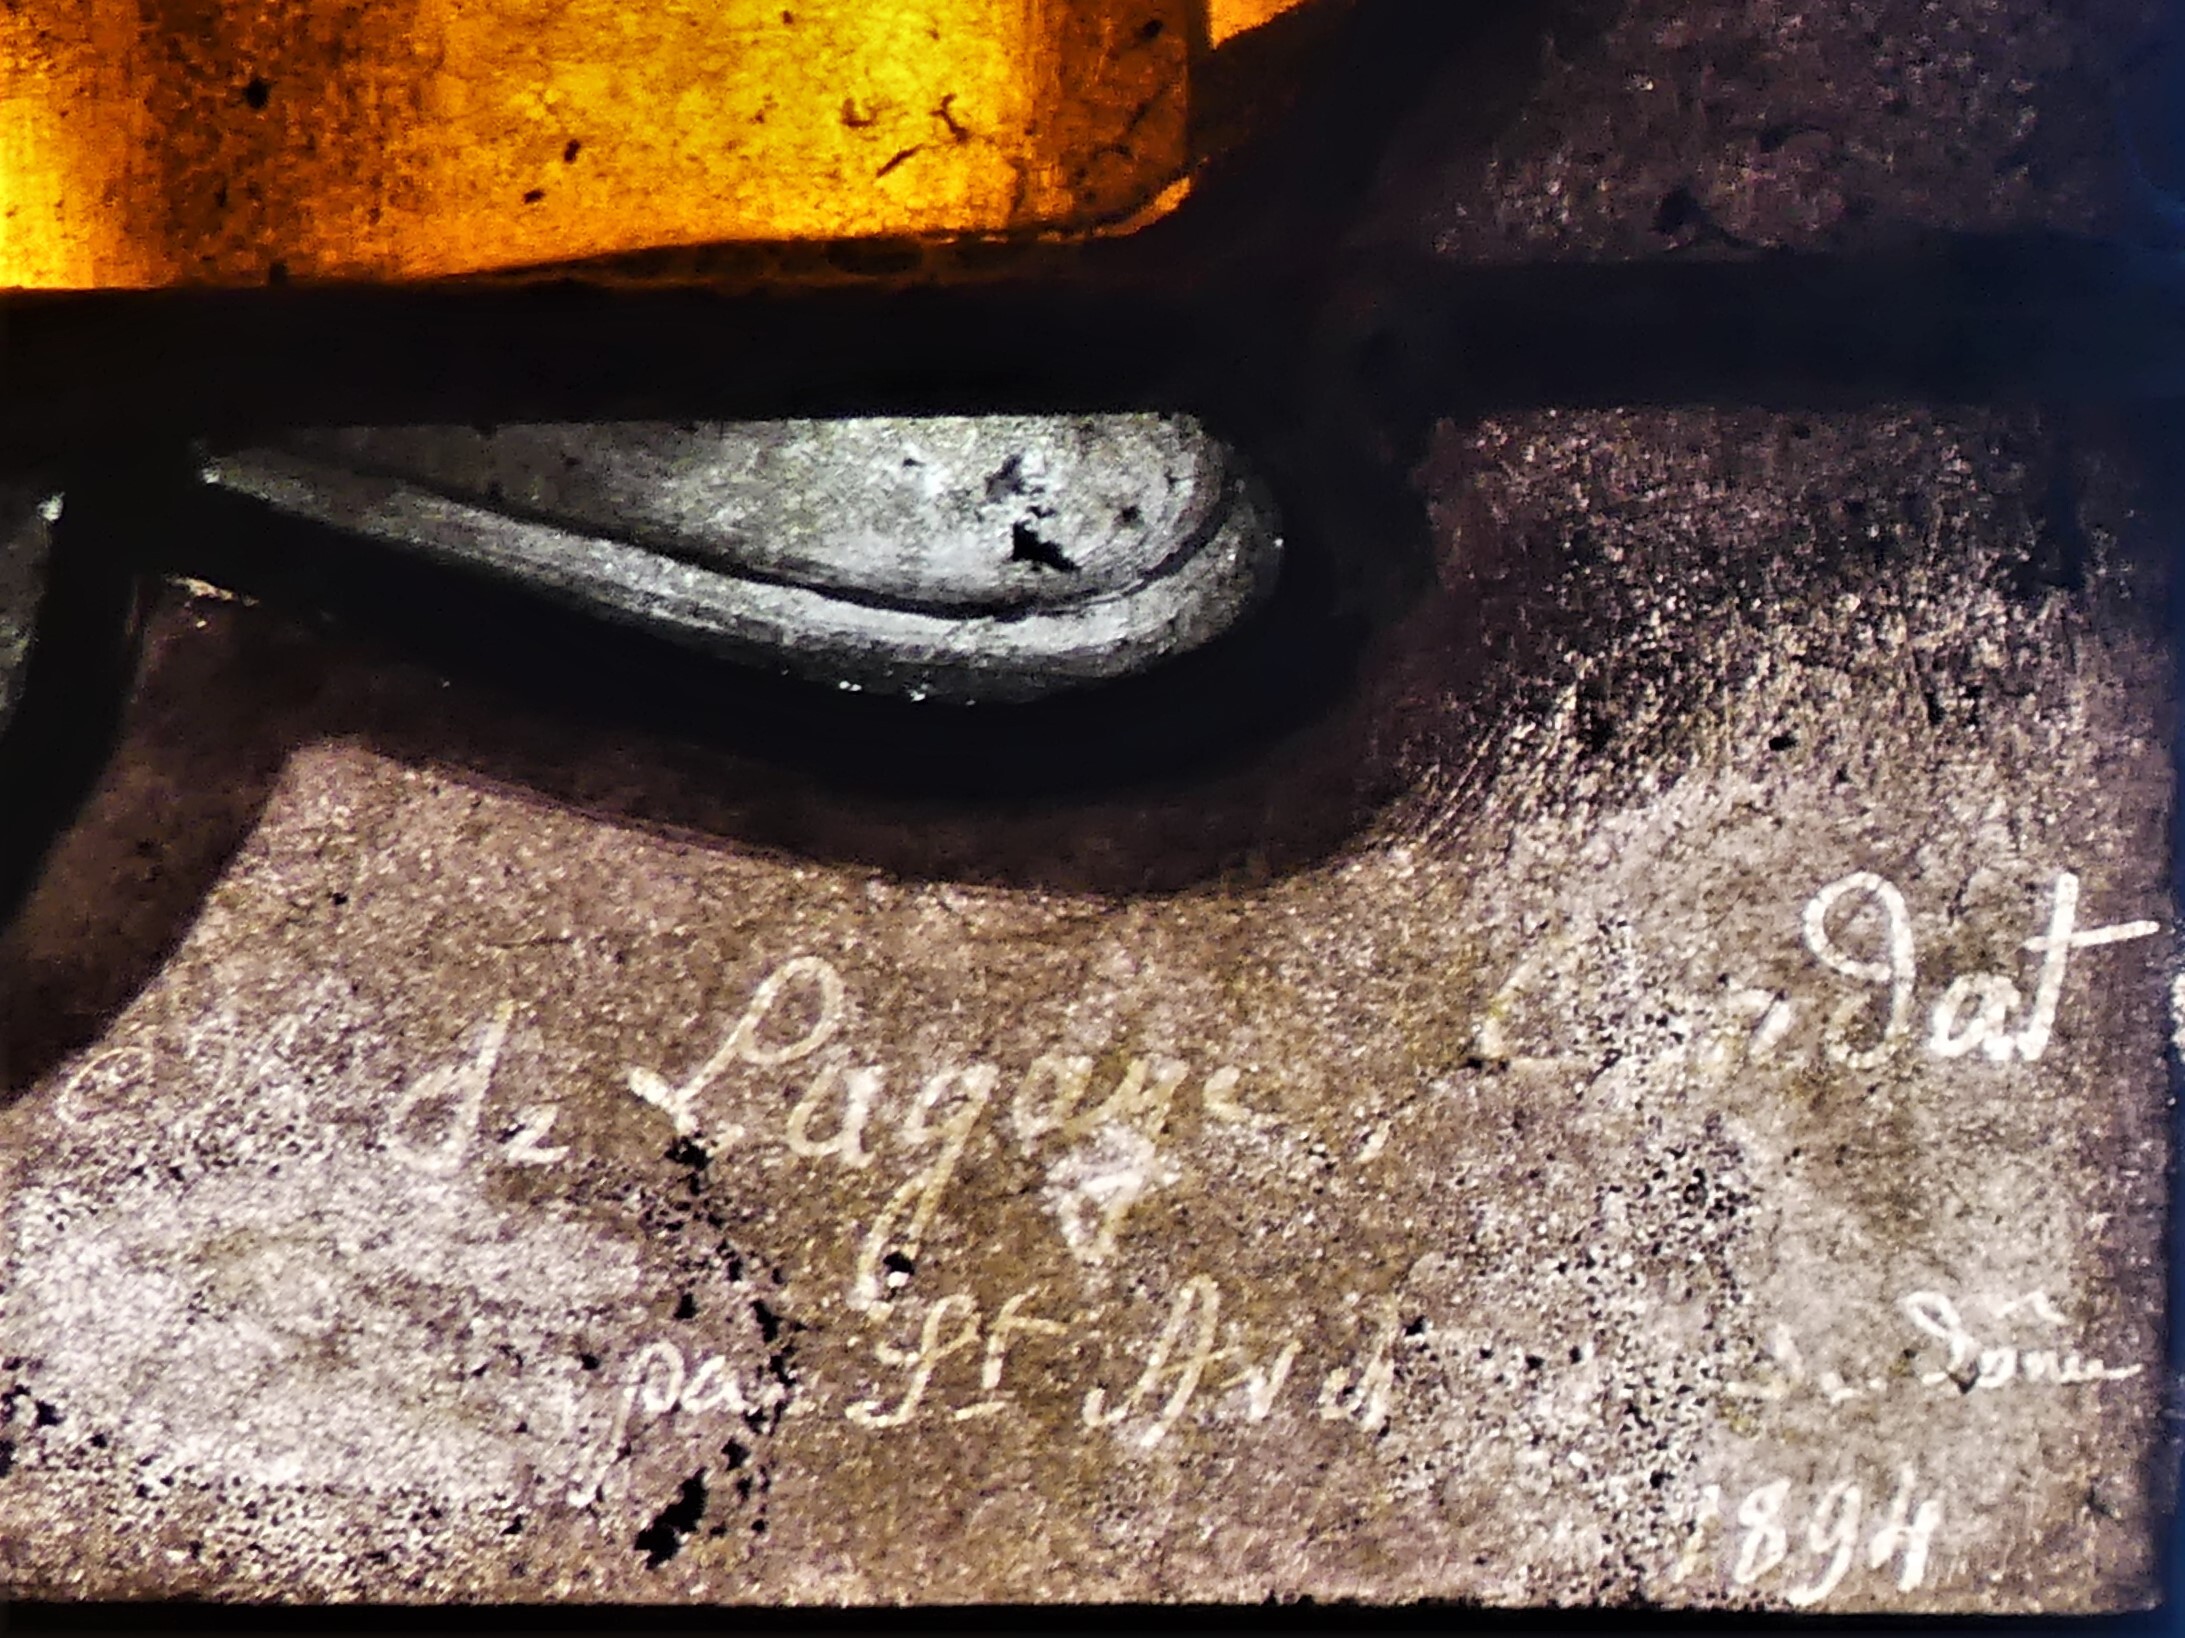
Signature of: charles henry hippolyte de lagaye